Question: Describe the condition in detail:
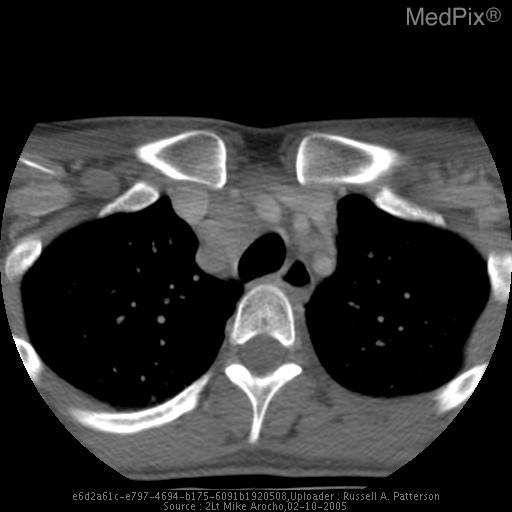
Answer: The disease is discussed as: Discussion:
The right paratracheal stripe is usually 2mm wide, but may be up to 5mm wide.  An enlarged paratracheal stripe (>5mm) is an important marker for otherwise subtle adenopathy, as well as tracheal tumor, mediastinal inflammation or hemorrhage, pleural thickening or pleural effusion.  The margins of the paratracheal stripe are:
1. distal end—formed by the azygous vein
2. medial margin—the air-soft tissue interface along the right mucosal surface of the trachea
3. outer margin—begins around the medial end of the clavicle and is formed by the RUL plural surface
The stripe ends where the RUL bronchus goes under the azygous vein as it arches anteriorly to empty into the SVC.
The malignant lymphomas are divided into Hodgkin’s and non-Hodgkin’s groups.  Sir Thomas Hodgkin was the first to describe Hodgkin’s disease in 1932.  Hodgkin’s can present at any age, but it is more prevalent among adolescents and young adults.  It typically presents as painless, rubbery lymphadenopathy involving the superficial lymph node groups.  Cervical nodes are involved nearly 70% of the time.  Approximately half of patients also have splenomegaly.  Mediastinal involvement occurs in approximately 10% of patients, and mediastinal involvement is characteristic of the Nodular Sclerosing type (as in this patient).  Cutaneous involvement can occur and is usually a late complication.  Patients may also present with constitutional symptoms (night sweats, pruritis, fatigue, weight loss, etc) with widespread disease.
The diagnosis of Hodgkin’s disease is made by lymph node biopsy (as was done in this patient).  There are 4 histological types:
1.	Nodular Sclerosing (>50%, most common; worst prognosis)
2.	Mixed cellularity (25%)
3.	Lymphocyte predominant (5%; best prognosis)
4.	Lymphocyte depleted (5%)
Staging of Hodgkin’s disease is made by the use of CXR, BM biopsy, and CT imaging.  There are 4 stages:
1.	Stage I—confined to one lymph node group (90% 5-yr survival rate)
2.	Stage II—confined to 2 or more lymph node groups on one side of the diaphragm
3.	Stage III—involving nodes on both sides of the diaphragm
4.	Stage IV—Extra-nodal disease (60% 5-yr survival rate)
Treatment involves radiation therapy and/or chemotherapy.  Patients with Stage I or Stage II Hodgkin’s disease are usually treated by radiation therapy, while Stage III & IV disease is usually treated with radiation therapy and chemotherapy.
References:
1. Mendenhall, NP. “The role of radiation in the management of Hodgkin’s disease: an update,” Cancer Invest 1999; 17:47-55.
2. Potter, R. “Pediatric Hodgkin’s Disease,” Eur J Cancer 1999; 35: 1466-1477.
3. Wirth, A, et al, “Current trends in the management of early stage Hodgkin’s disease,” Aust NZ J Med 1999; 29: 535-544
4. http://www.surgical-tutor-org/tutorials/hodgkins.htm
5. http://rad.usuhs.mil/rad/chest_review/mediasti/mediasti.html